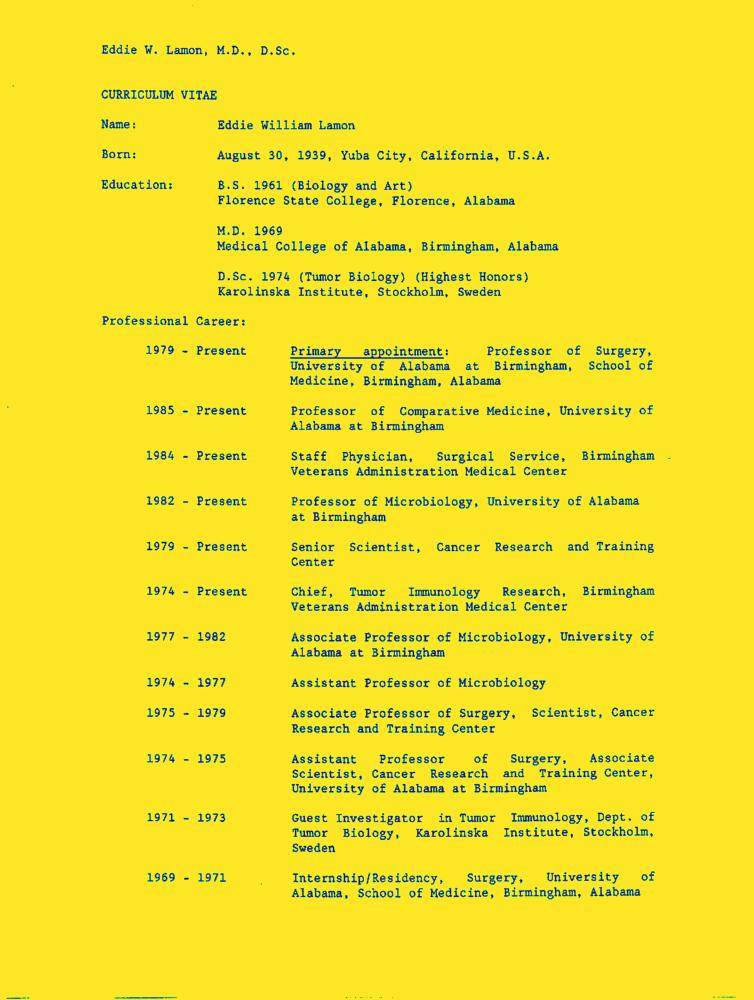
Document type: Resume-Doc